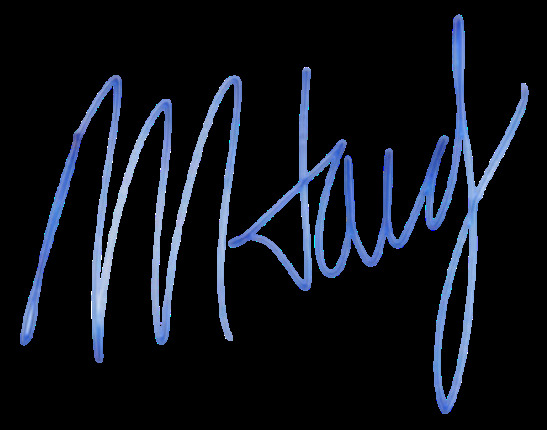
Signature of: matt hardy